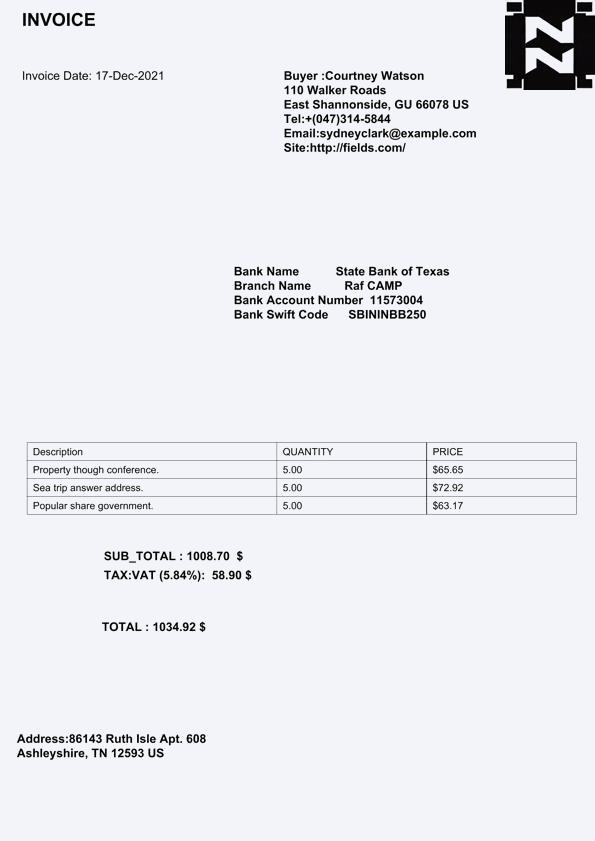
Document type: Invoice